Retrieve the amount in words, amount in figures, name of the payee, date on the cheque, and the bank name from the image.
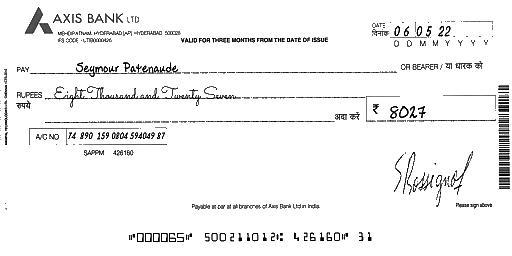
amt_in_words: Eight Thousand and Twenty Seven
amt_in_figures: 8027
payee_name: Seymour Patenaude
bank_name: AXIS BANK
cheque_date: 06/05/22